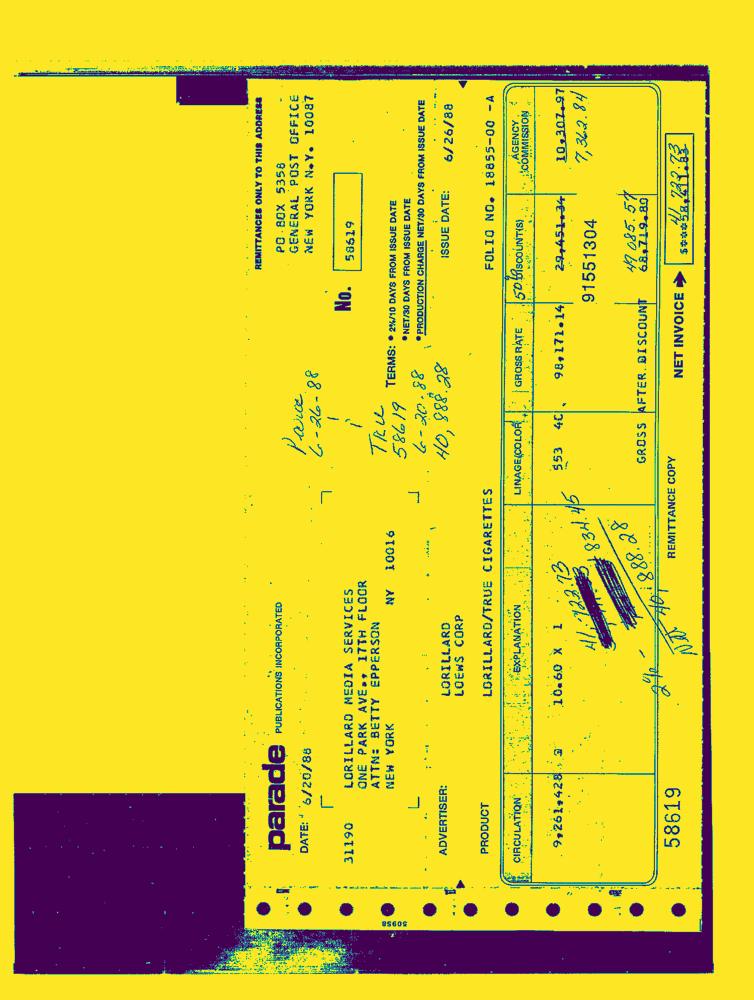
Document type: Invoice-Doc